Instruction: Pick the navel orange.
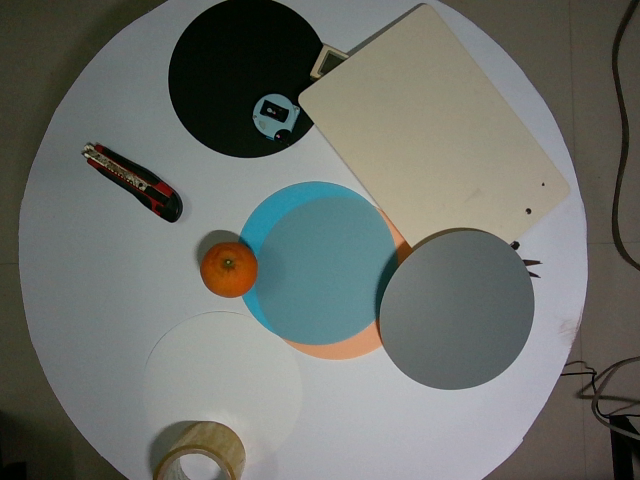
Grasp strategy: vertical